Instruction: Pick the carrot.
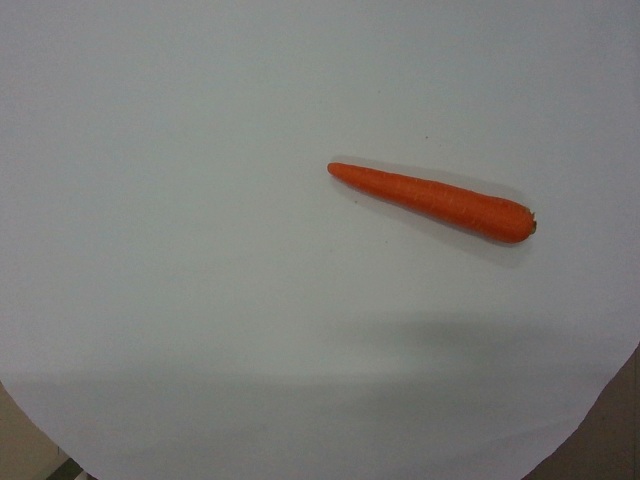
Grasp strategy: vertical